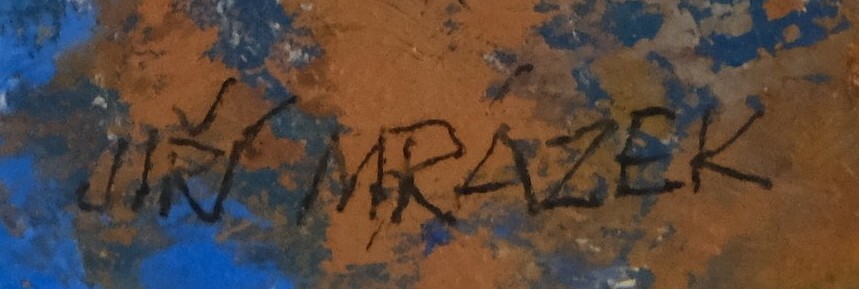
Signature of: jiří mrázek